Question: What do the imaging results show?
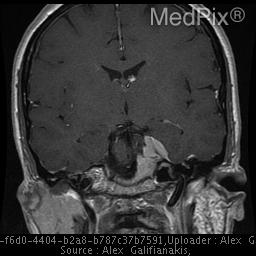
Answer: The imaging shows Avidly enhancing suprasellar mass distinct from the pituitary measuring approximately 3.3 x 2.5 x 3.5 cm. The mass surrounds the left cavernous internal carotid artery extending into the medial aspect of the right cavernous sinus.

The tumor extends anteriorly to the left orbital apex.  There is suprasellar and pontine cistern extension also coursing along the posterior margin of the majority of the clivus. There is posterior extension of the mass surrounding the left 5th cranial nerve involving Meckel's cave as well as surrounding the cisternal portion of the 5th cranial nerve. The mass extends to but not definitely within the left foramen ovale involving the left foramen rotundum as well. The mass abuts the left margin of the basilar artery and the left anterior margin of the mid brain. It extends into the posterior-superior aspect of the sphenoid sinus as well.

A fluid intensity, non-enhancing structure is seen along the posterior margin of the above described mass filling the superior pontine cistern with extension into the left suprasellar cistern measuring 2.3x1.5x1.2 cm. The mass involves the left cavernous sinus, surrounds the carotid, and extends forward to the orbital apex, and backward to the tentorium and clivus..